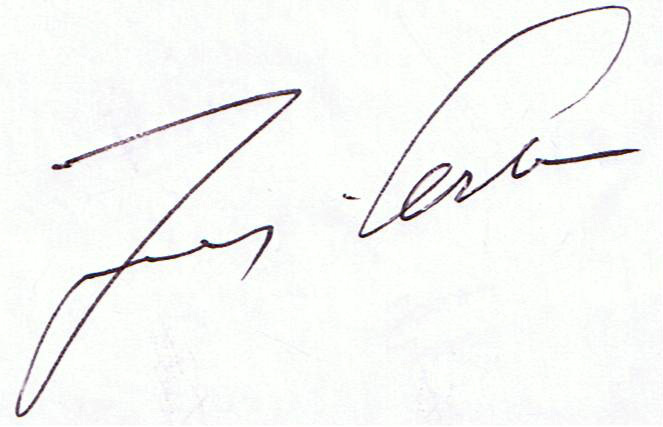
Signature of: ingvar carlsson